Question: What is the name of the tenant mentioned in the document?
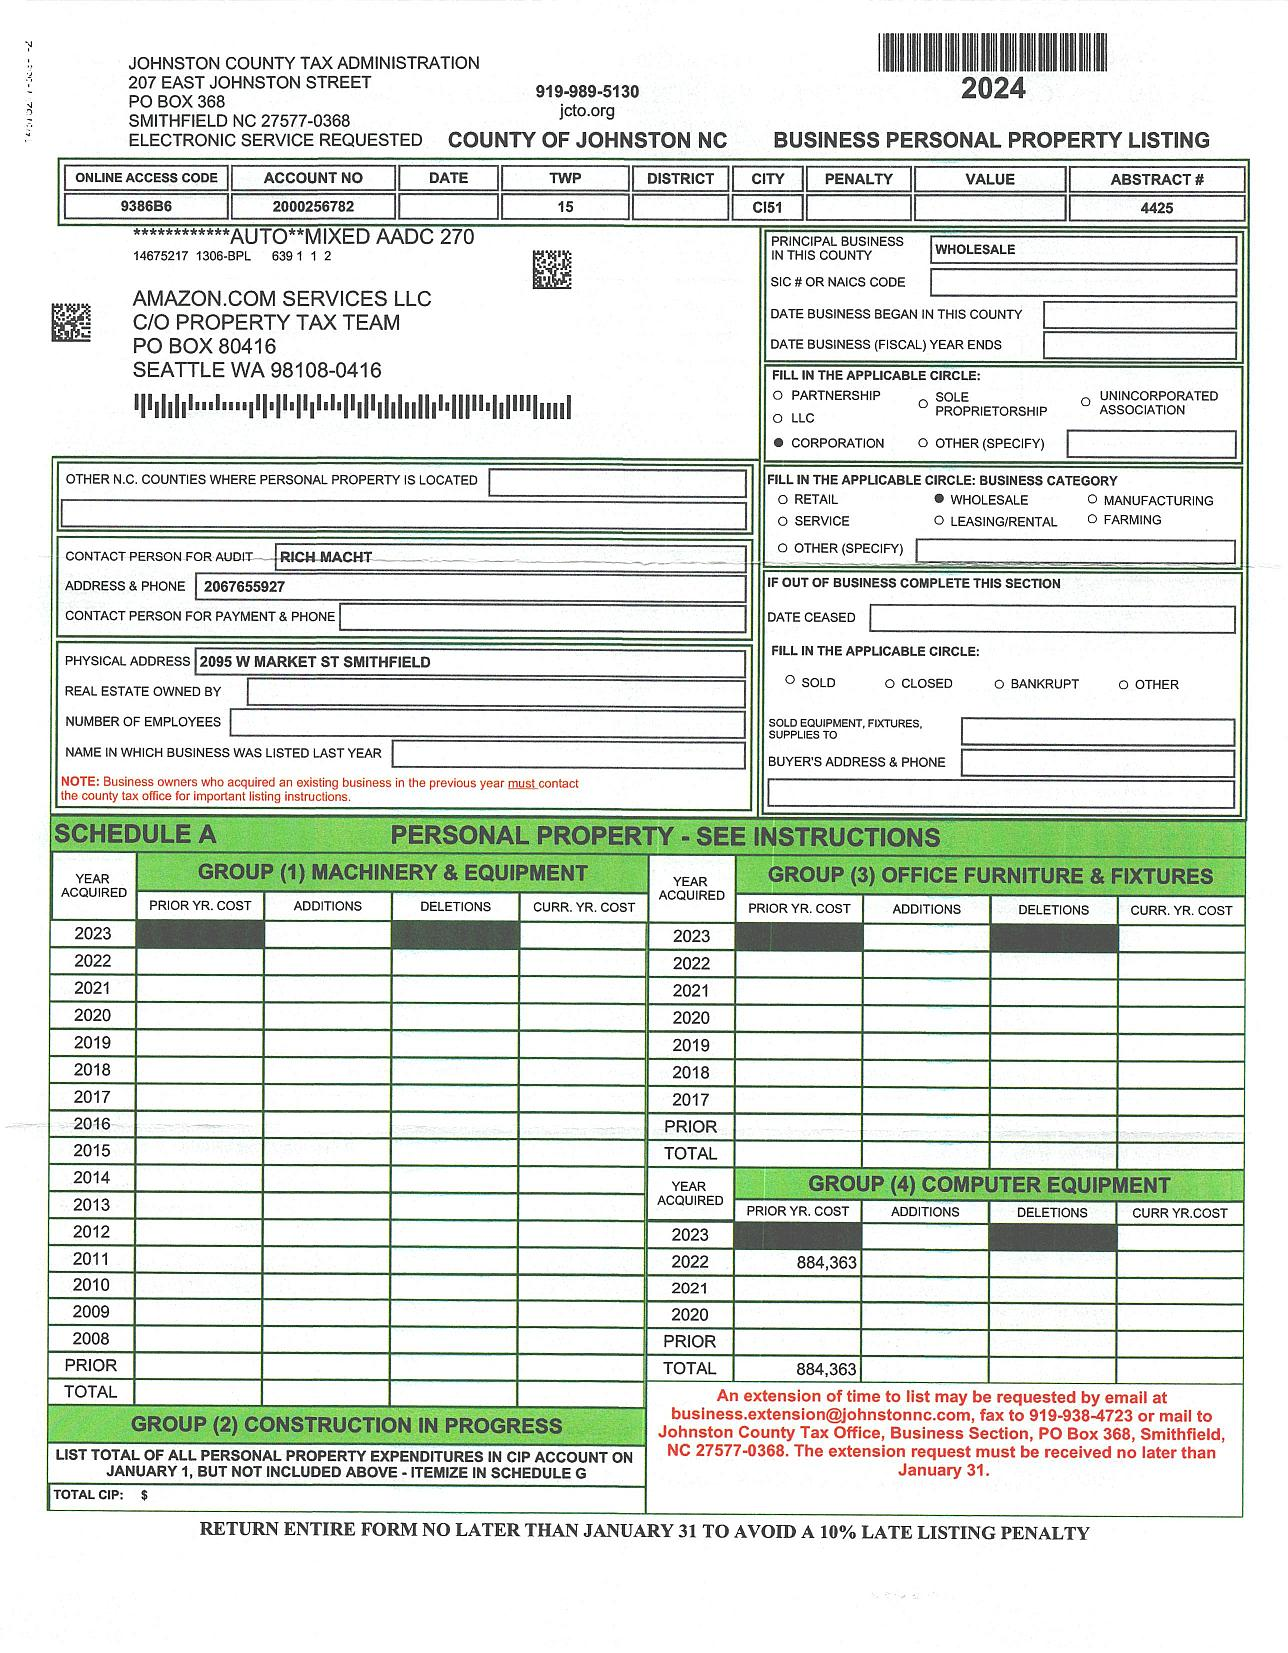
Answer: "AMAZON.COM SERVICES LLC"